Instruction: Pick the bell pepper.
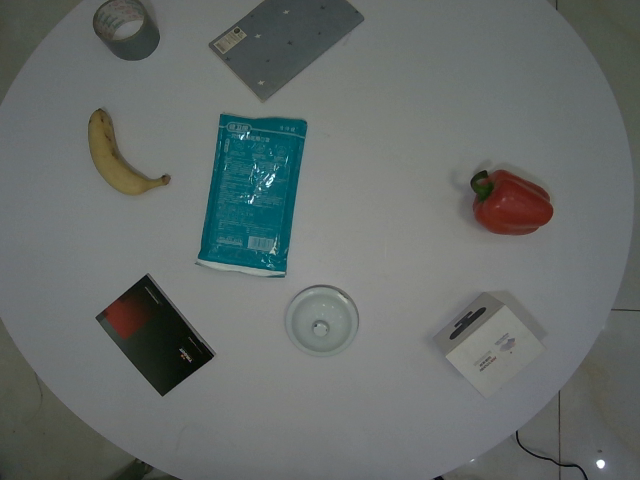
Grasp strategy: vertical